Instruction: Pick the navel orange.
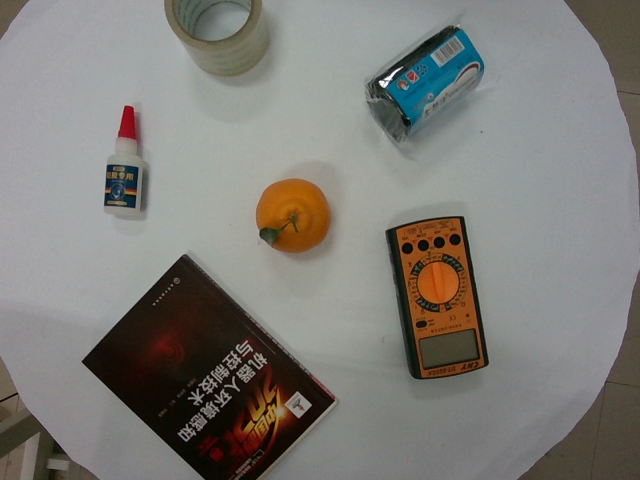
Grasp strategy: vertical